Question: What are the imaging findings?
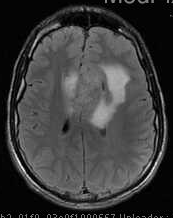
Answer: The imaging shows Large homogeneously enhancing lesion based in the dura of the falx, and pressing on the anterior cerebral hemisphere.  There is rightward mass effect on the falx as well as inferior displacement of the body of the corpus callosum with partial effacement of the third ventricle.  The mass looks extraaxial, but has intraaxial vasogengenic edema in frontal lobes surrounding the mass. Axial FLAIR.